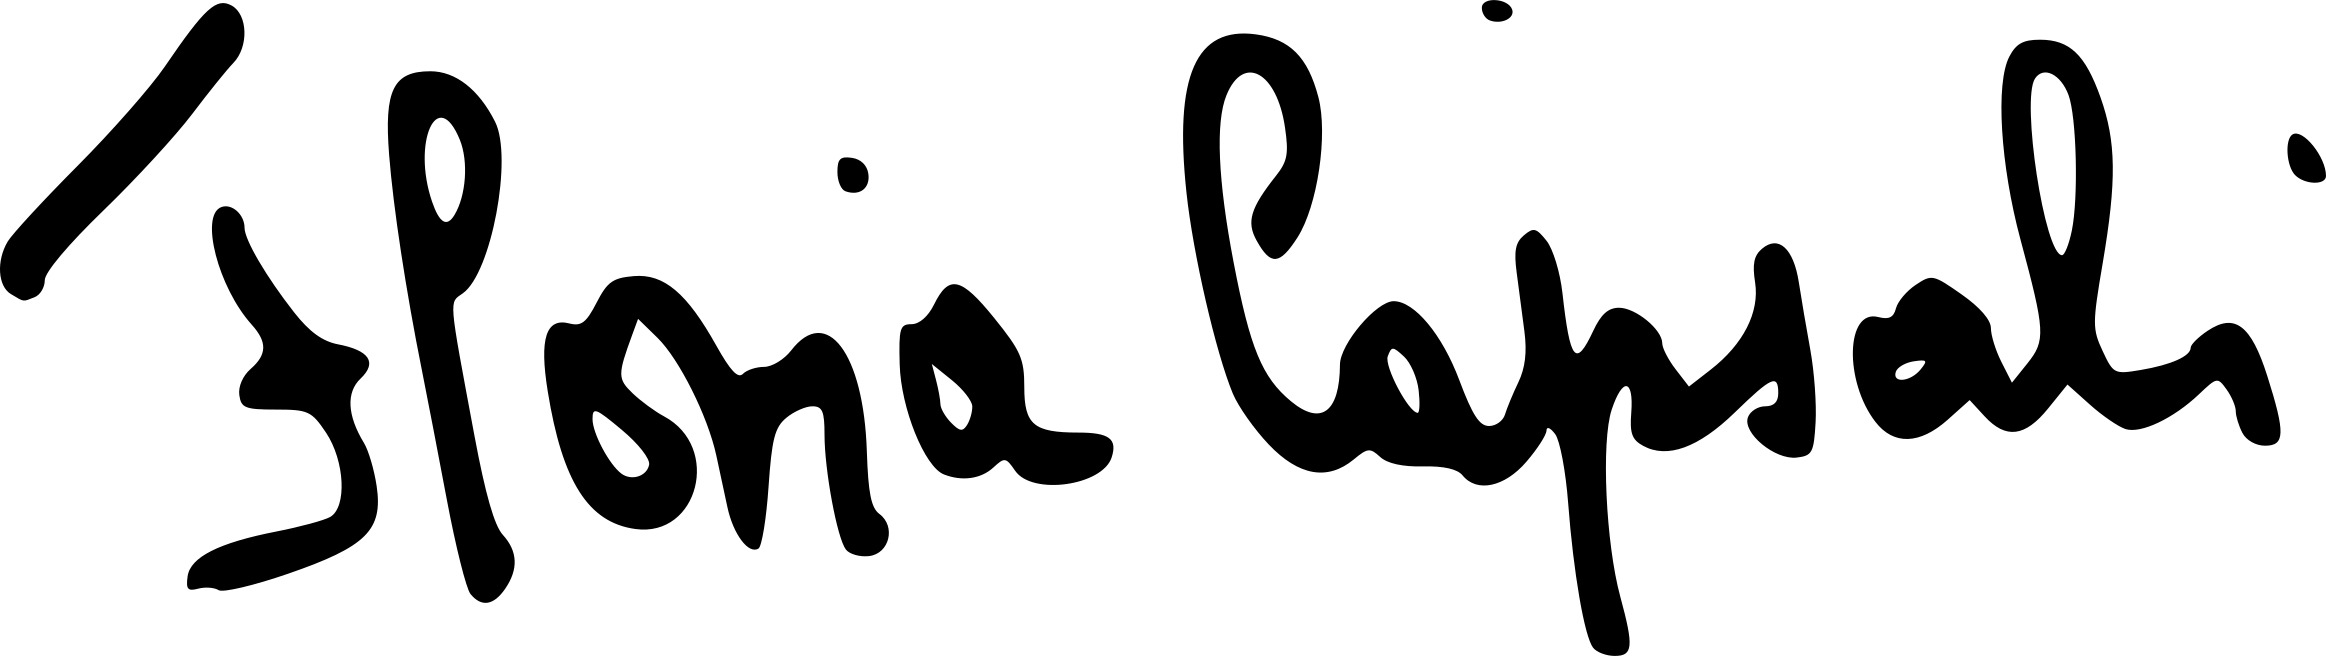
Signature of: floria capsali